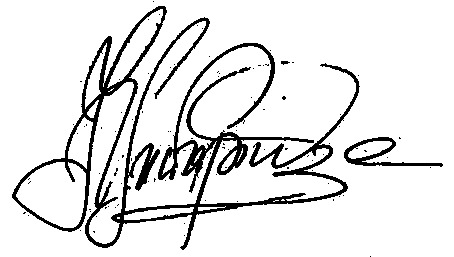
Signature of: nikolay tsiskaridze